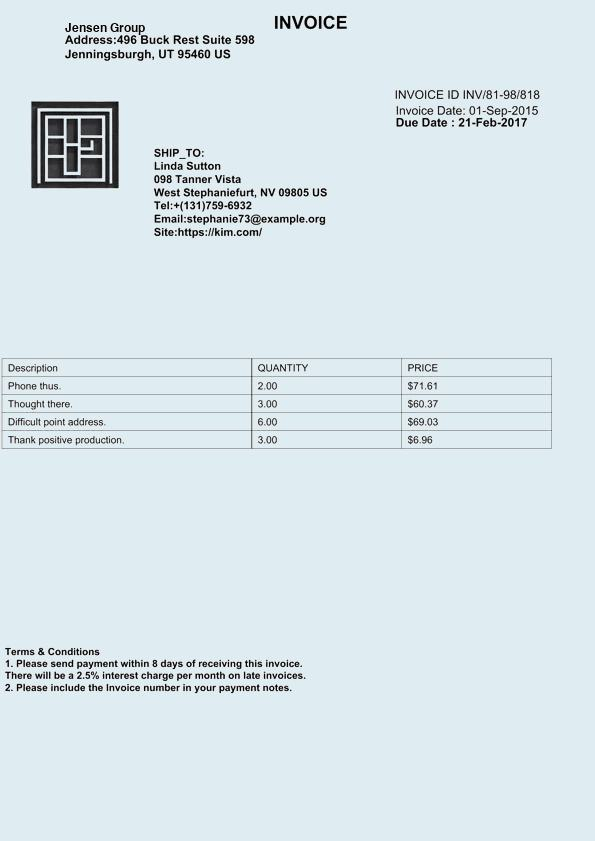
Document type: Invoice